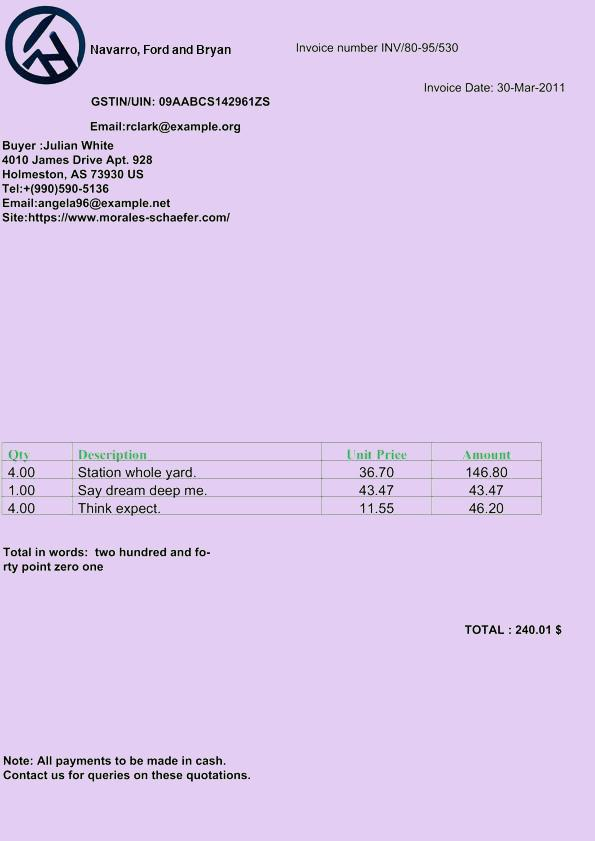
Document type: Invoice